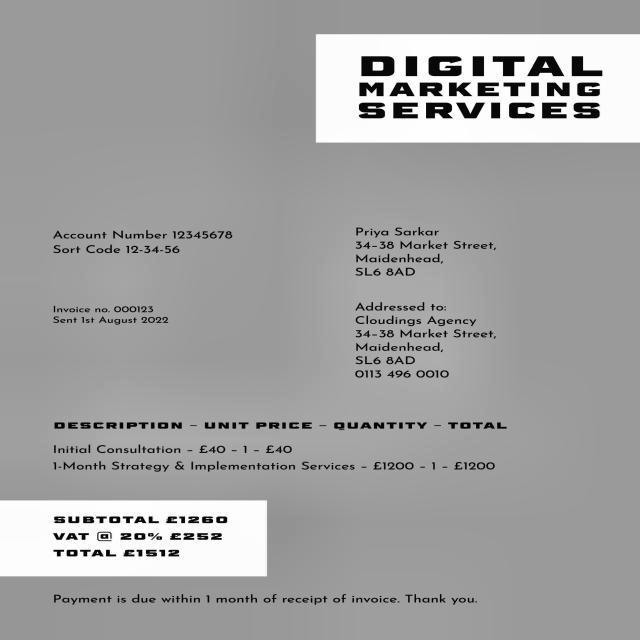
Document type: Invoice